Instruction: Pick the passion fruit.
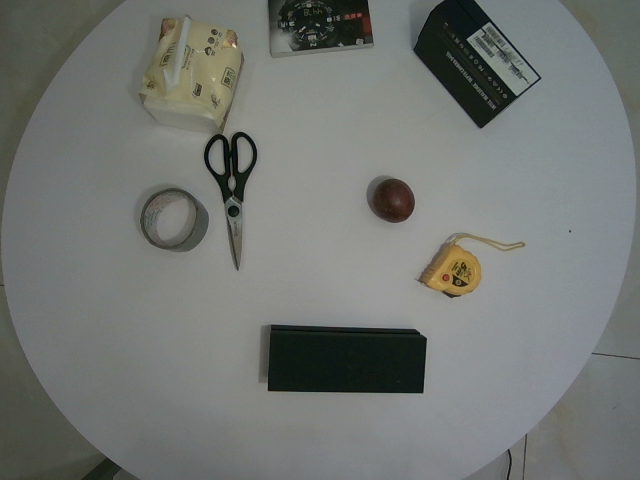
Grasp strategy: vertical